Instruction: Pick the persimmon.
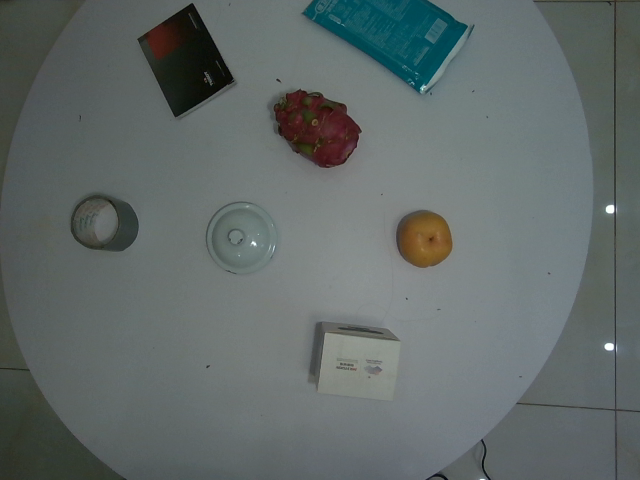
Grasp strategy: vertical